Question: What is the suspected problem?
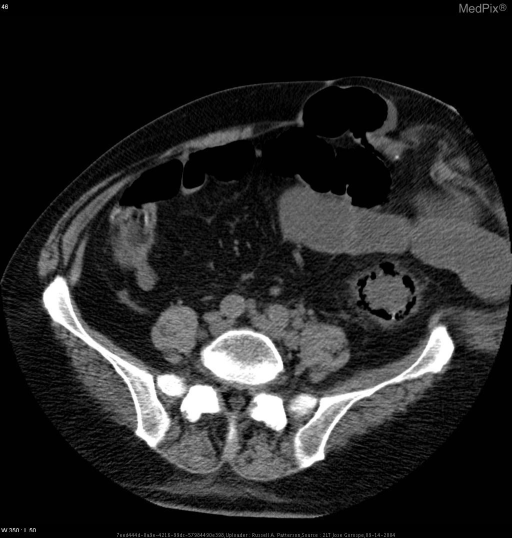
Answer: The findings suggest KUB (image 1)- pneumatosis intestinalis of large bowel;  dilated loops of small bowel, no air-fluid levelsNon-contrast CT (image 2)- pneumatosis intestinalis from splenic flexure to the sigmoid colon, no free intraperitoneal air; known ventral hernia containing small portion of transverse colon; no obstruction.. Pneumatosis intestinalis (PI). The patient might have a history of 76 yo male with PMH of metastatic colon CA  with chief complaint  of abdominal pain.PMH: metastatic colon CA, HTN, MI, Renal insuffiency, emphysema.PSH: Partial colon resection,  kidney stone removal, nephrostomy tubes placedSH: nonsmoker, nondrinker.